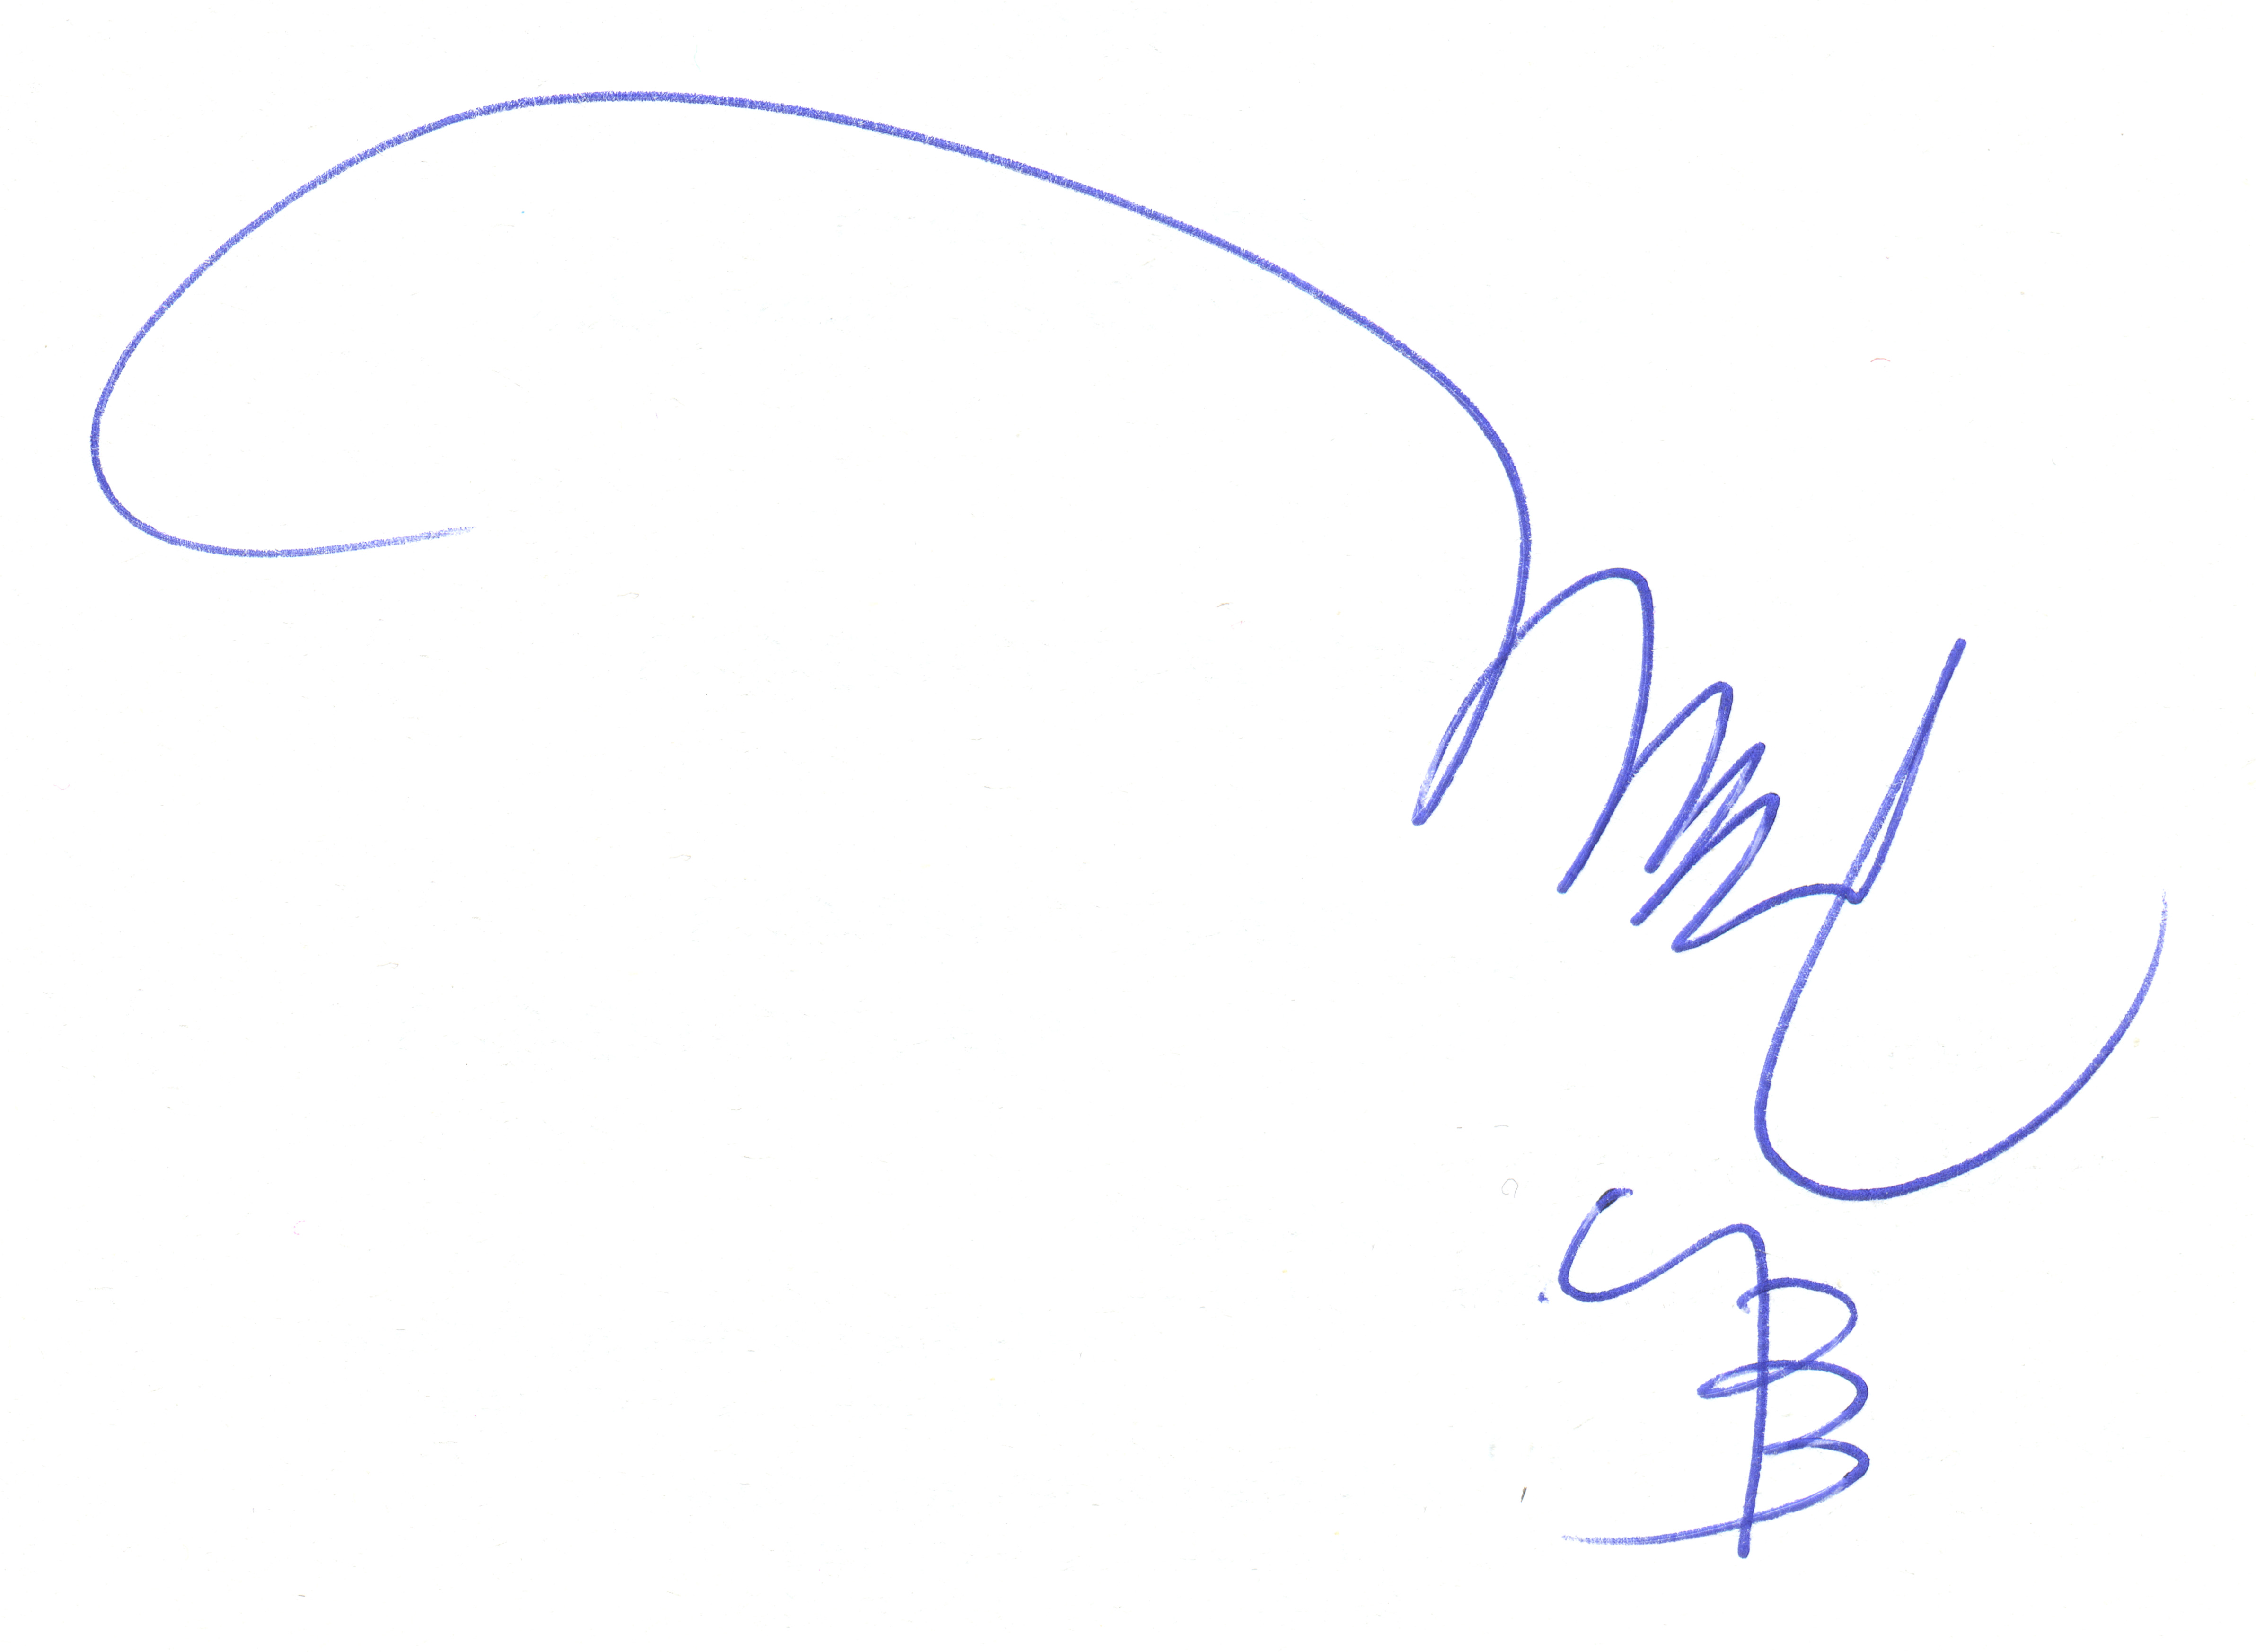
Signature of: marek niedźwiecki